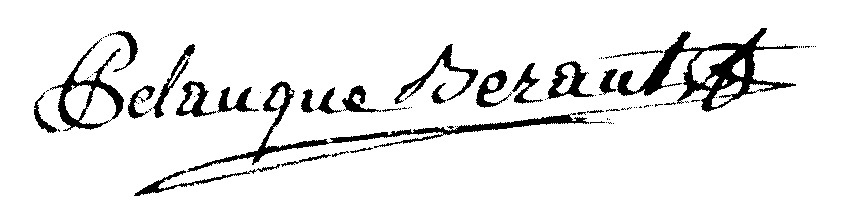
Signature of: jean marie pelauque béraut